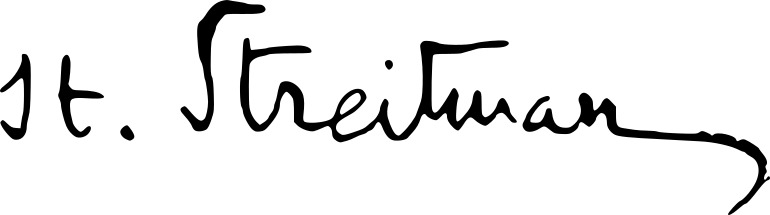
Signature of: henric streitman